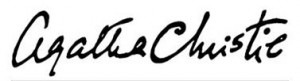
Signature of: agatha christie